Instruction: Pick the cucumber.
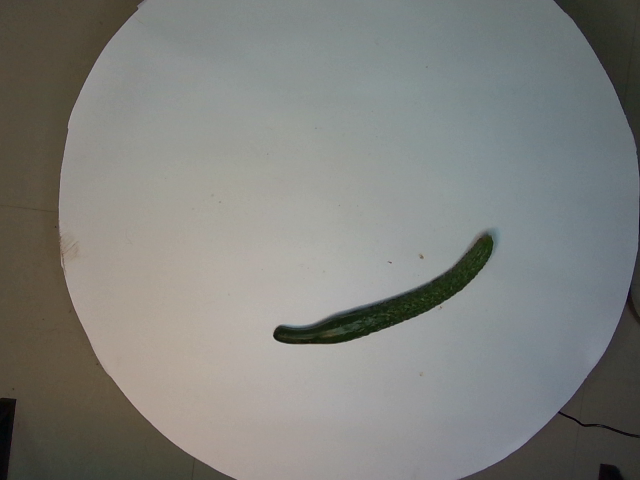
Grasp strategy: vertical